Question: Which state is mentioned in the document?
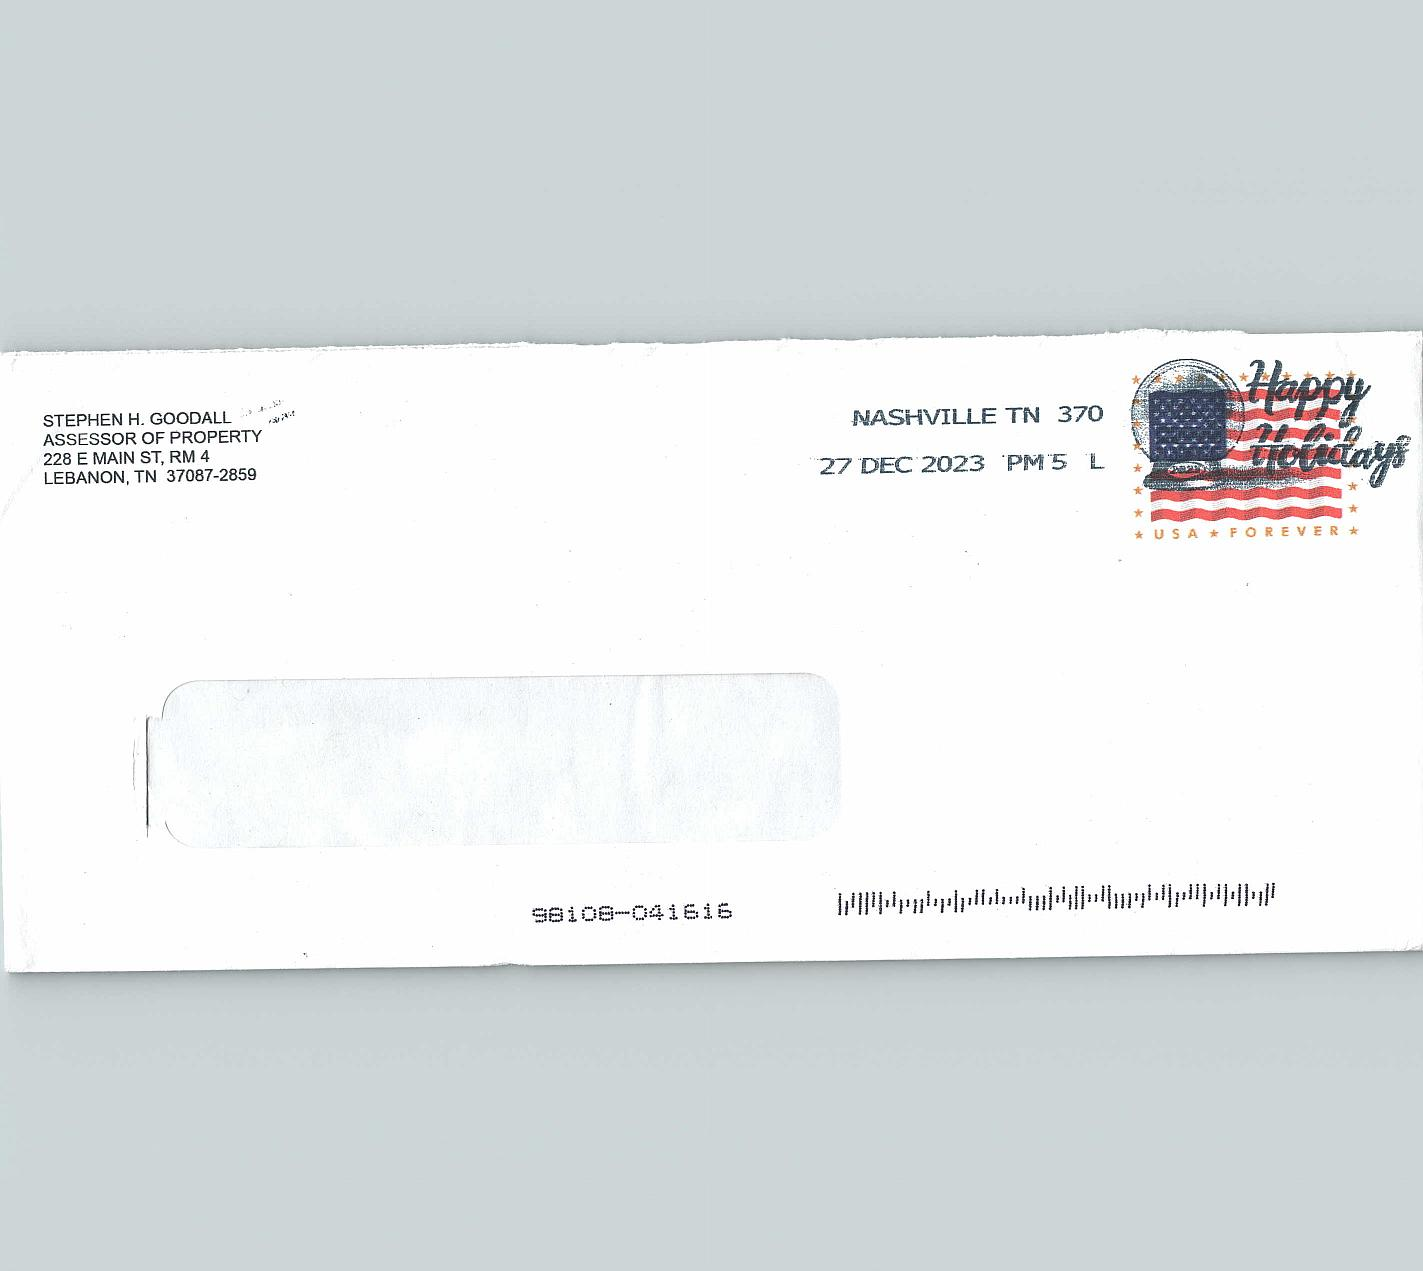
Answer: "TN"